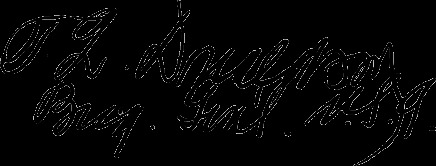
Signature of: thomas q donaldson